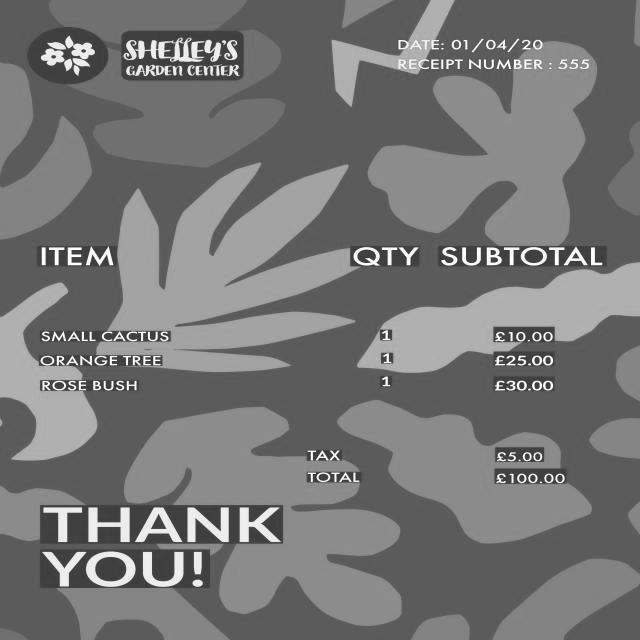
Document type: Invoice